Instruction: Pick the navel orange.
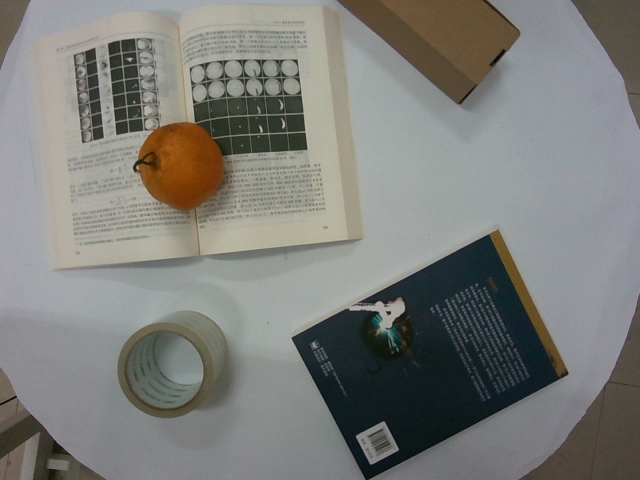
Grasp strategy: vertical